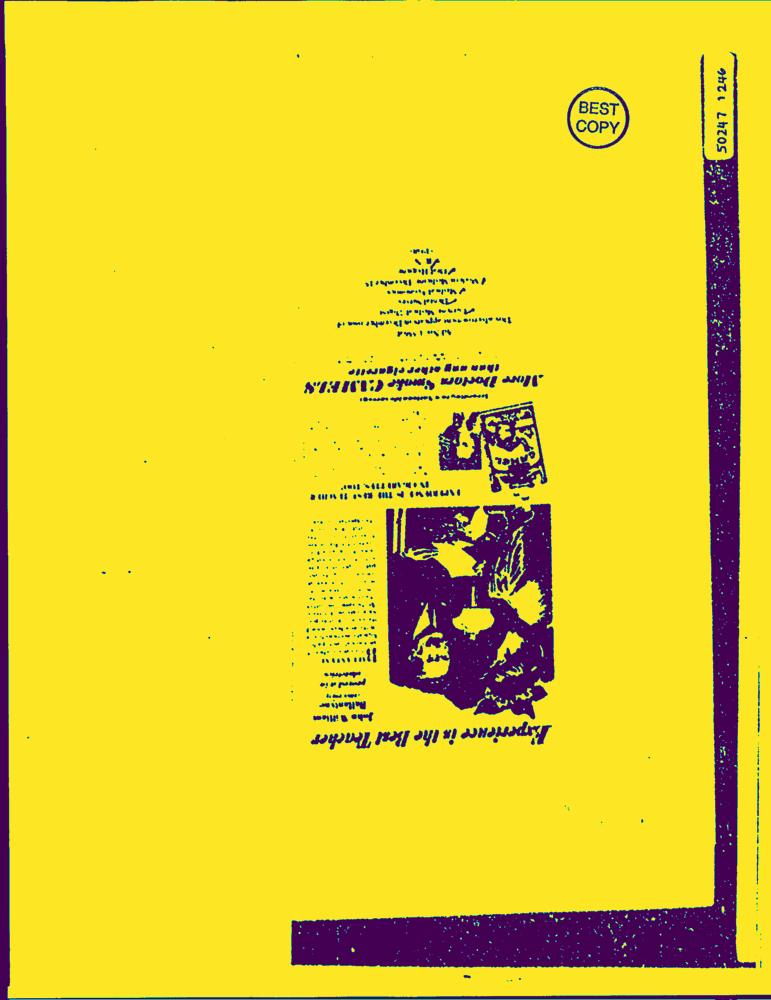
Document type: AD